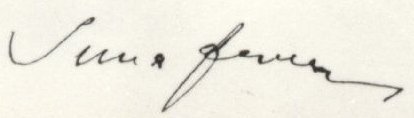
Signature of: ferenc sima